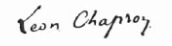
Signature of: léon chapron